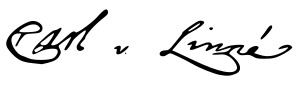
Signature of: carl linnaeus